Question: In what way does the history help explain the case?
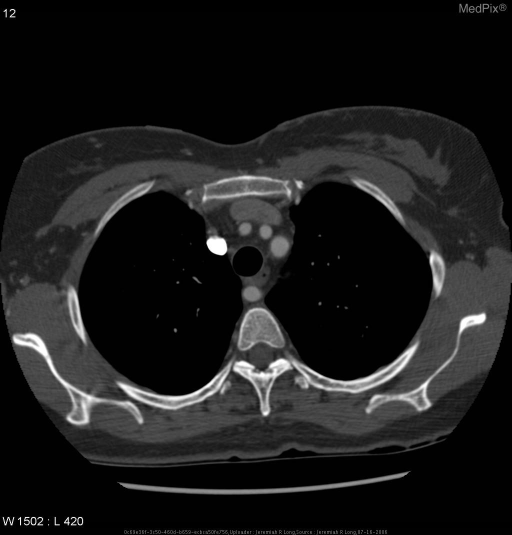
Answer: The patient's history of 54 year-old female with acute onset chest pain. is key in understanding the case.